Question: What jurisdiction, city, or county is the document associated with?
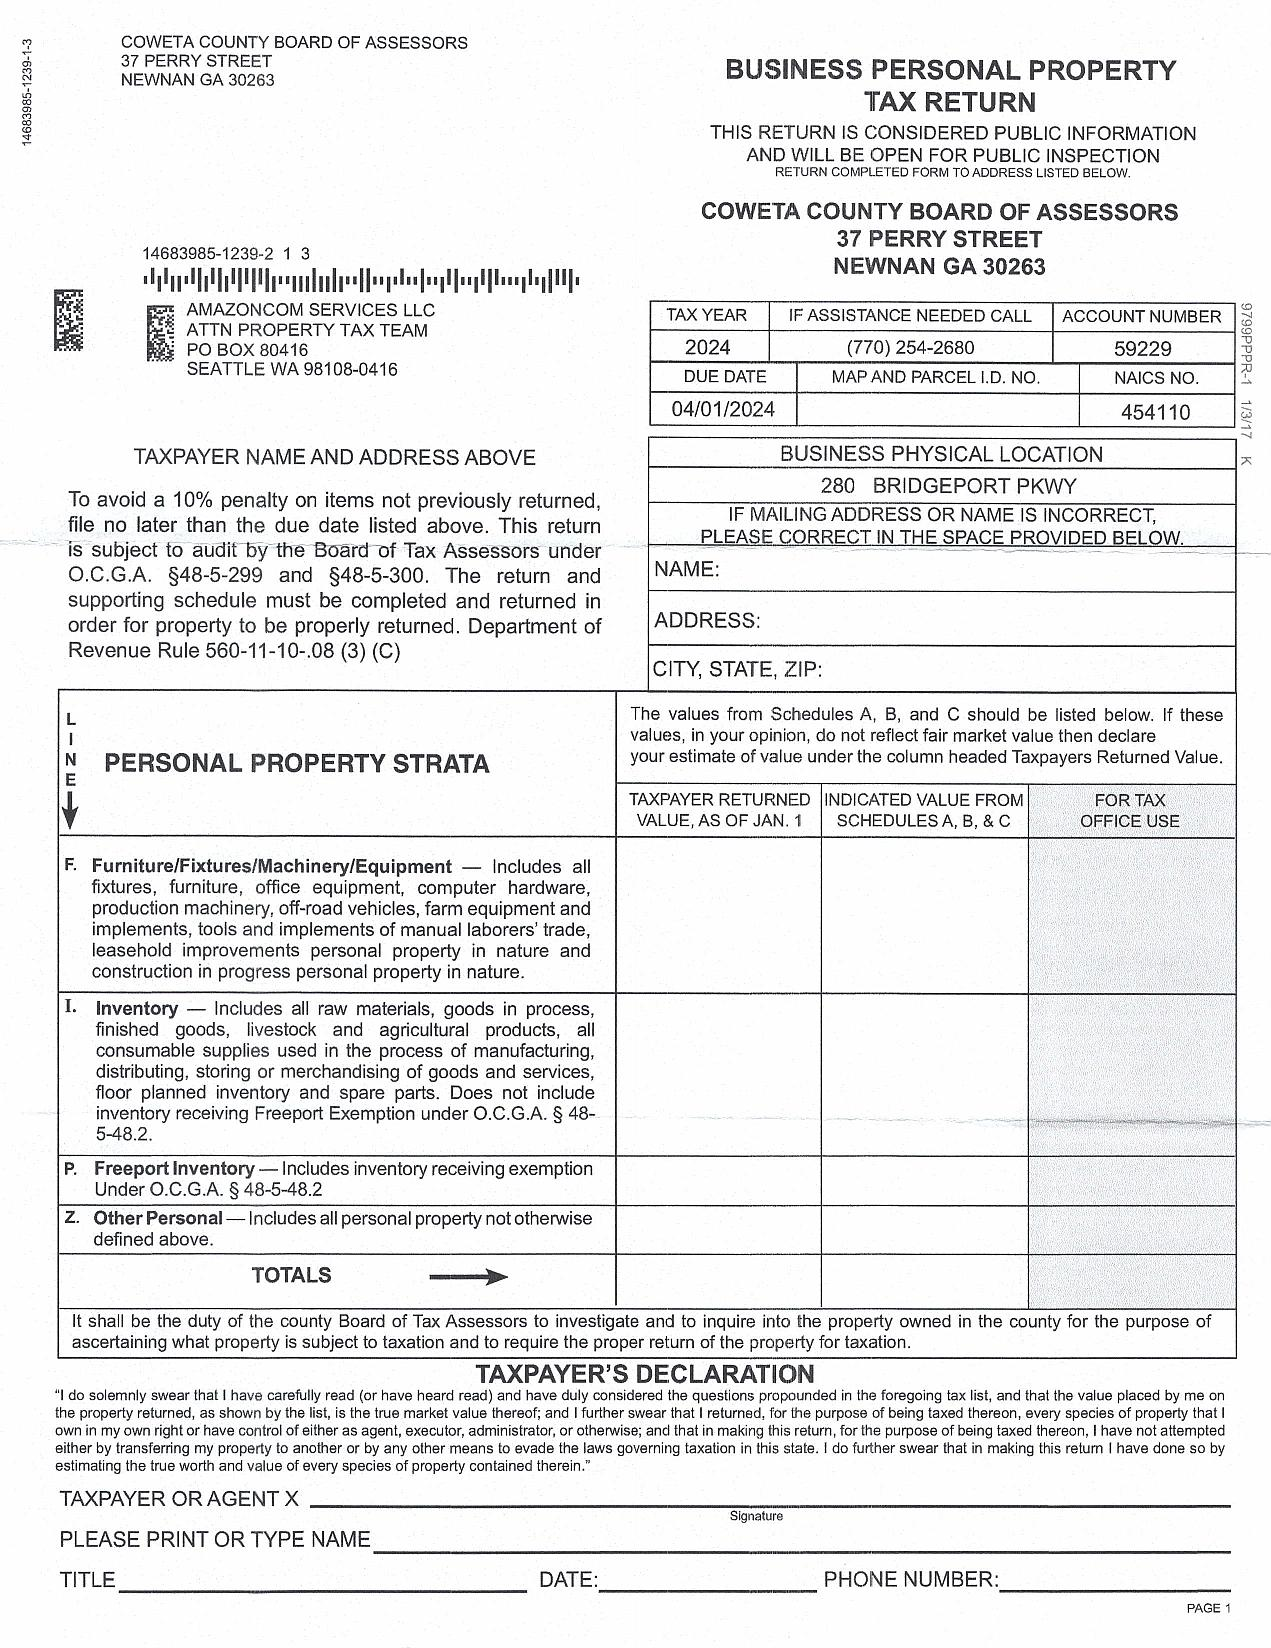
Answer: "Coweta County"